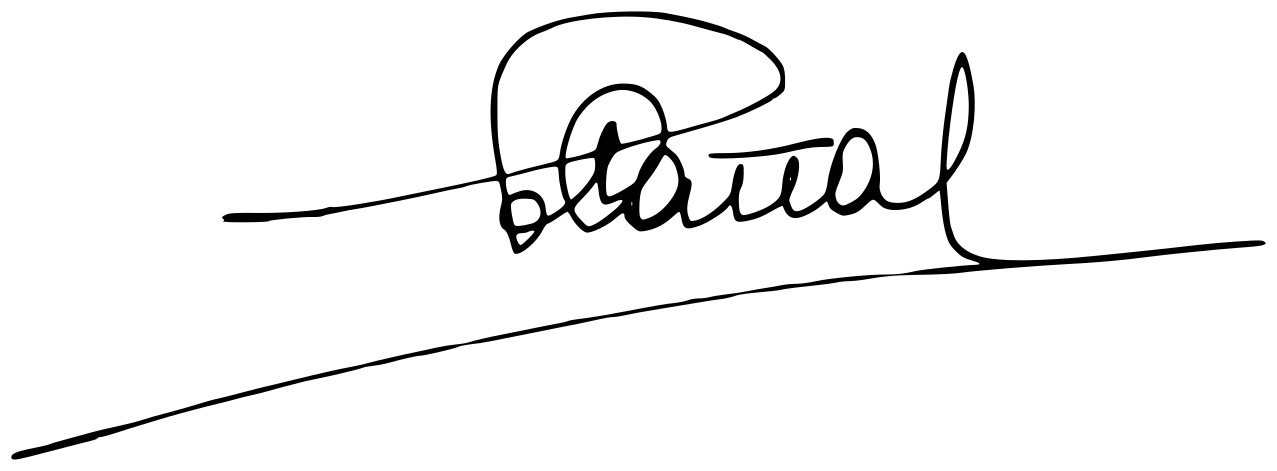
Signature of: carlos cañal y gómez imaz